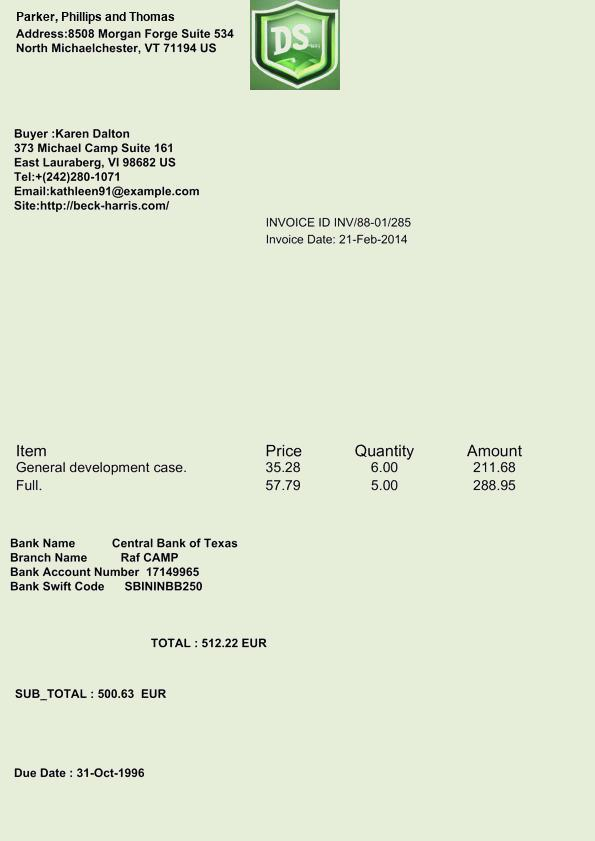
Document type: Invoice